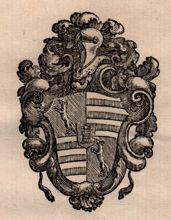
Signature of: giovanni antonio volpi